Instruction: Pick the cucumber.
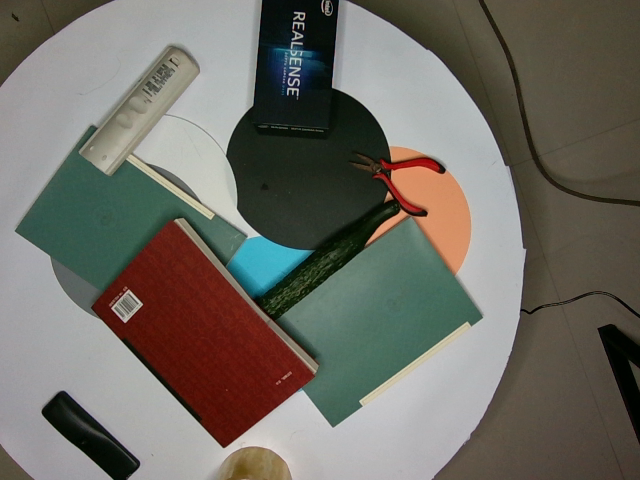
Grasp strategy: vertical